Question: What is the potential diagnosis?
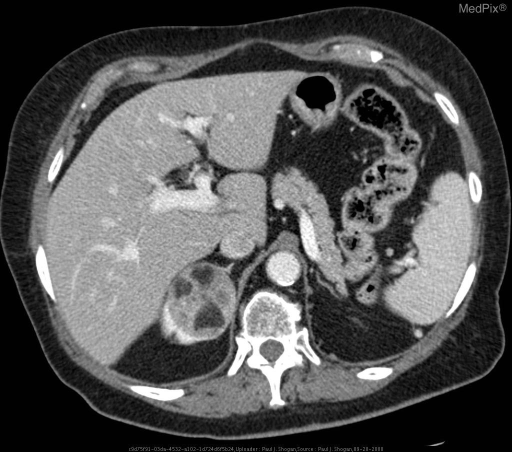
Answer: The possible diagnosis includes •  Angiomyolipoma
•  Renal Cell Carcinoma.